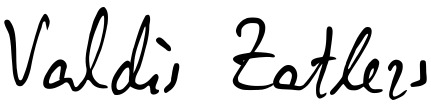
Signature of: valdis zatlers